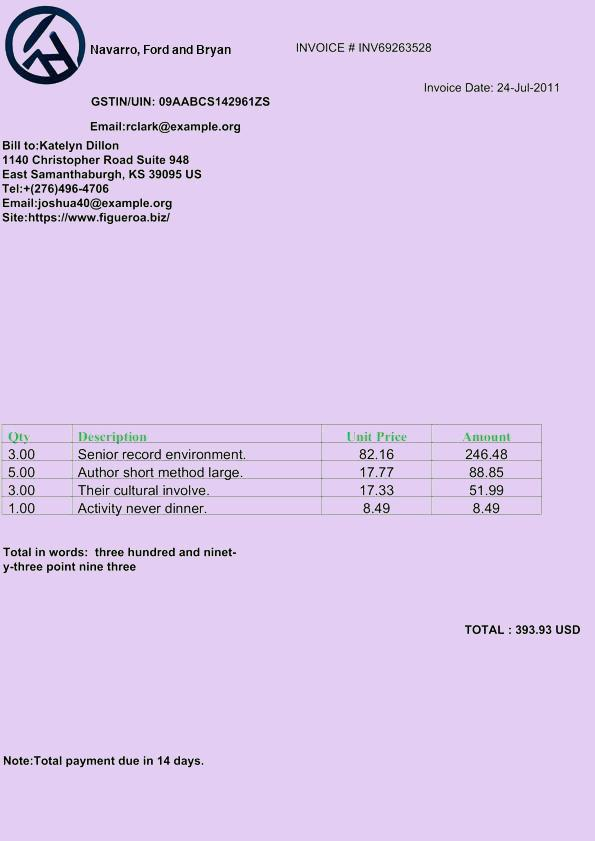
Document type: Invoice